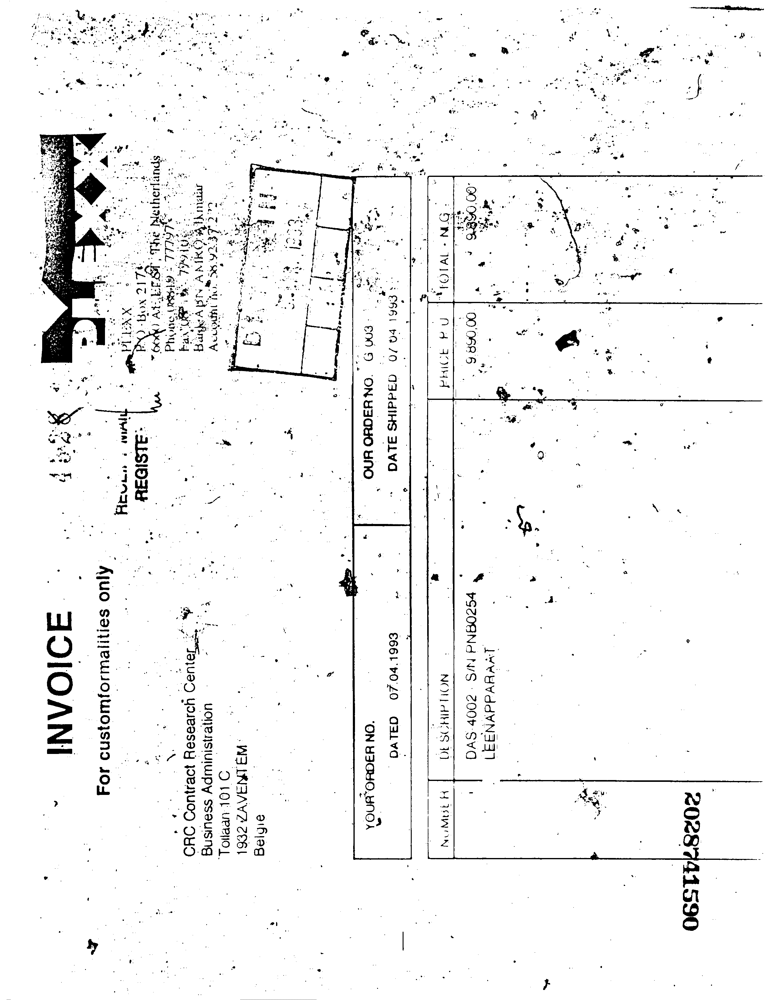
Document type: Invoice